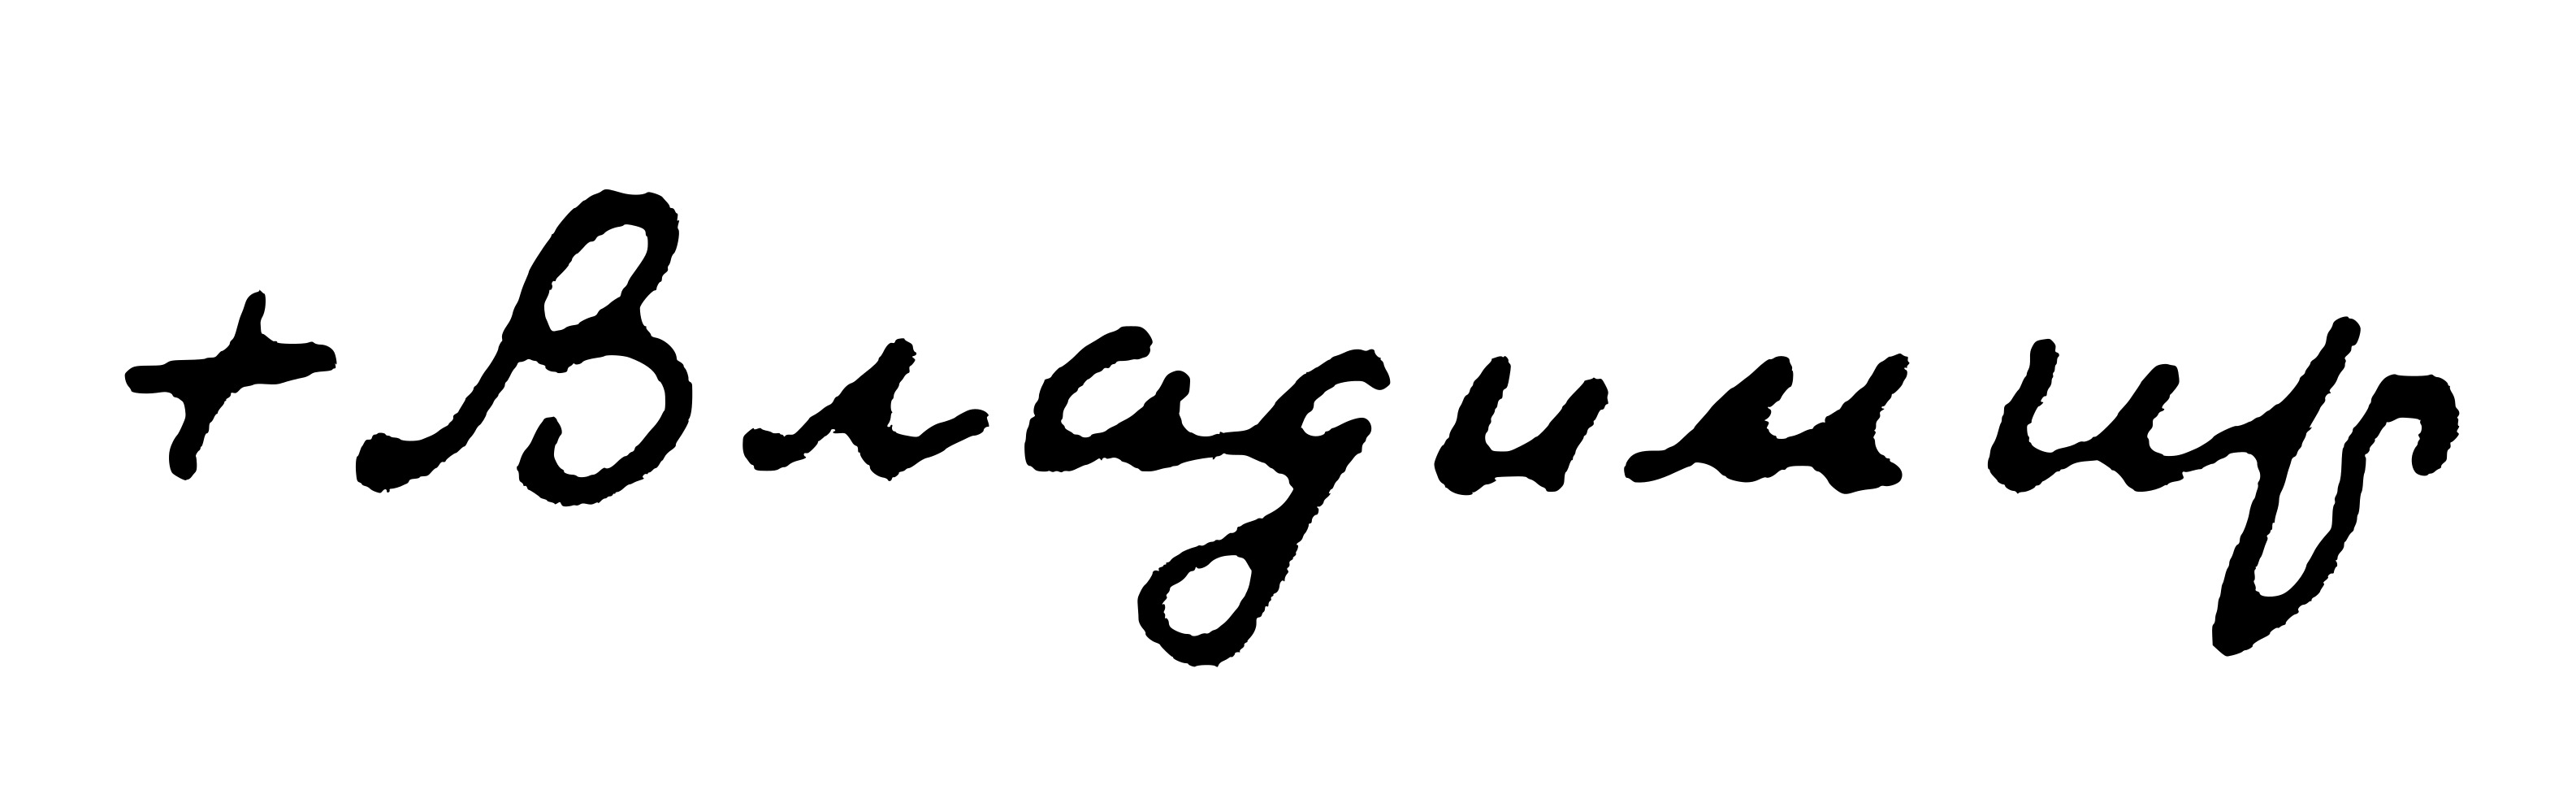
Signature of: volodymyr sabodan